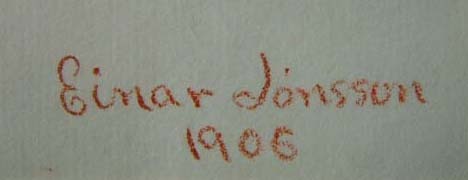
Signature of: einar jónsson